Question: What is the address or location of the property listed in the document?
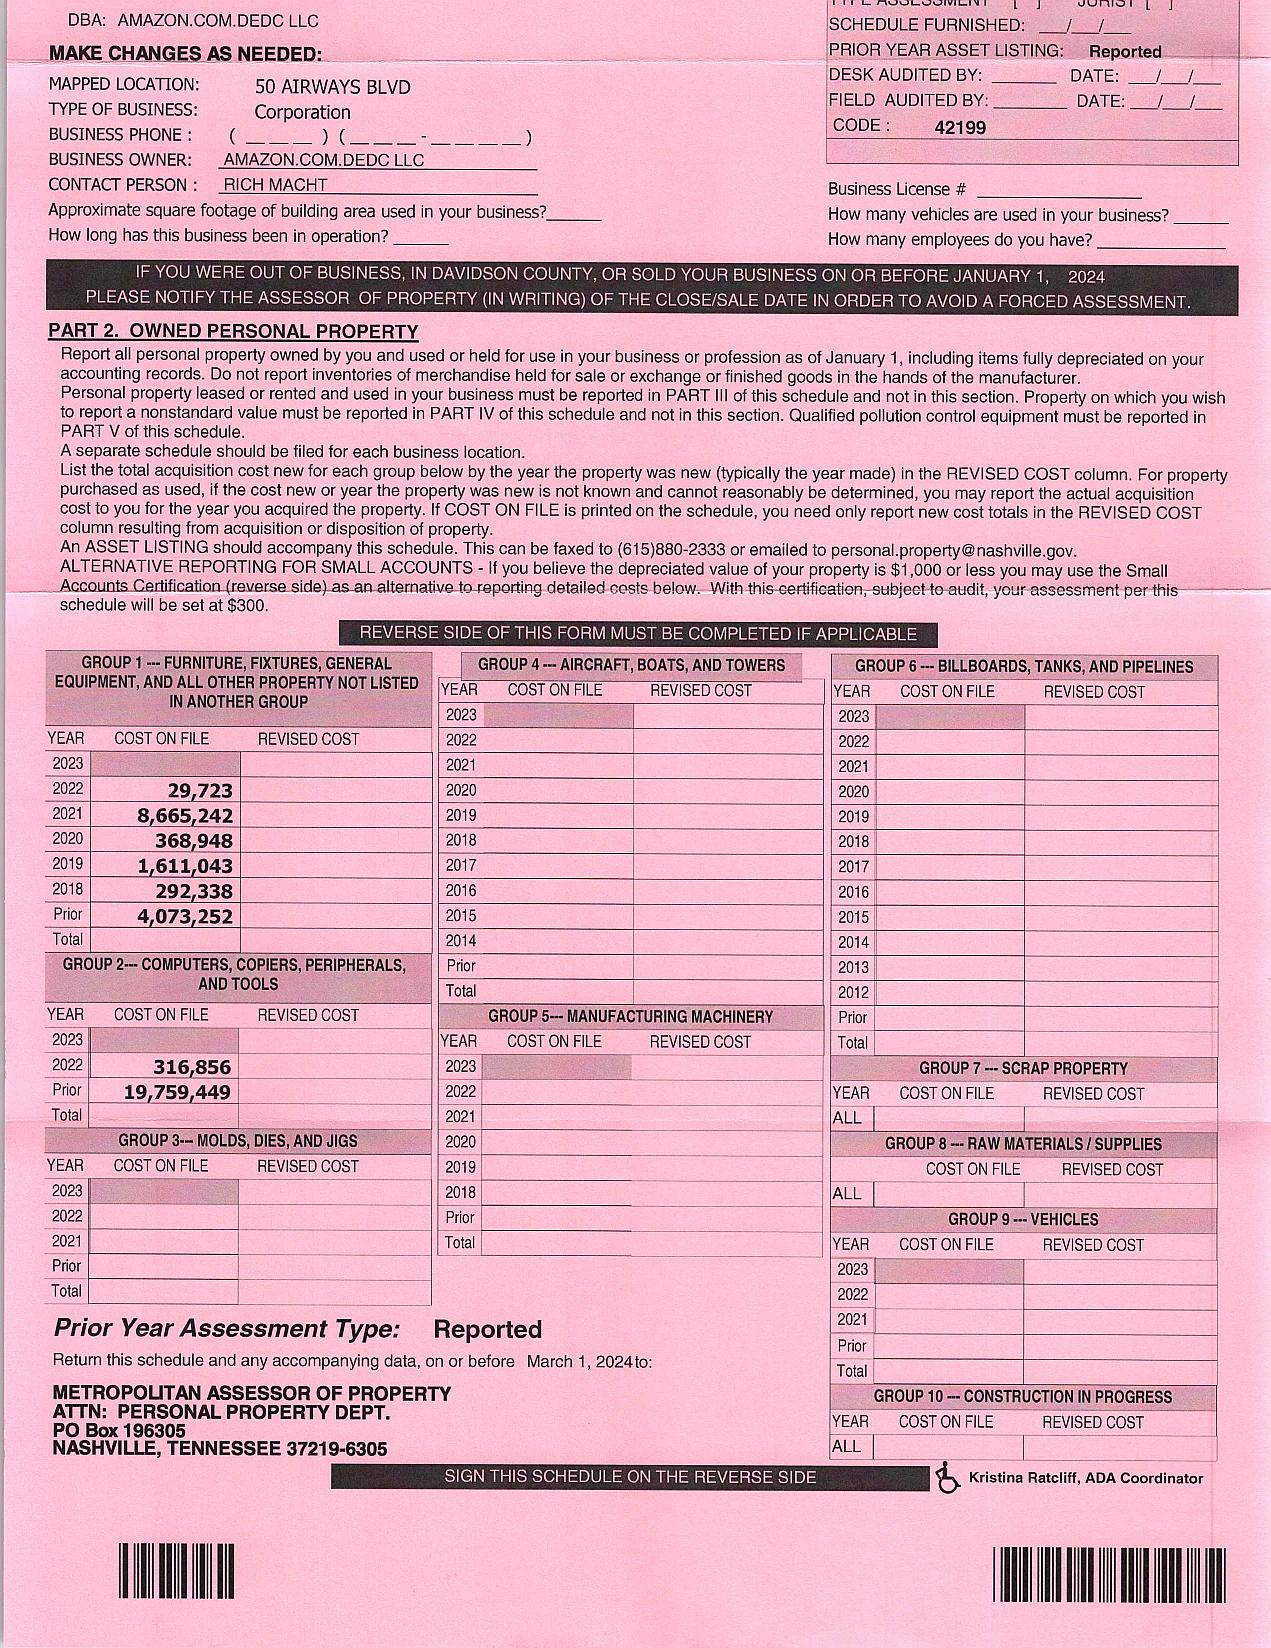
Answer: "50 AIRWAYS BLVD"